Question: What is the assessed value of the property as noted in the document?
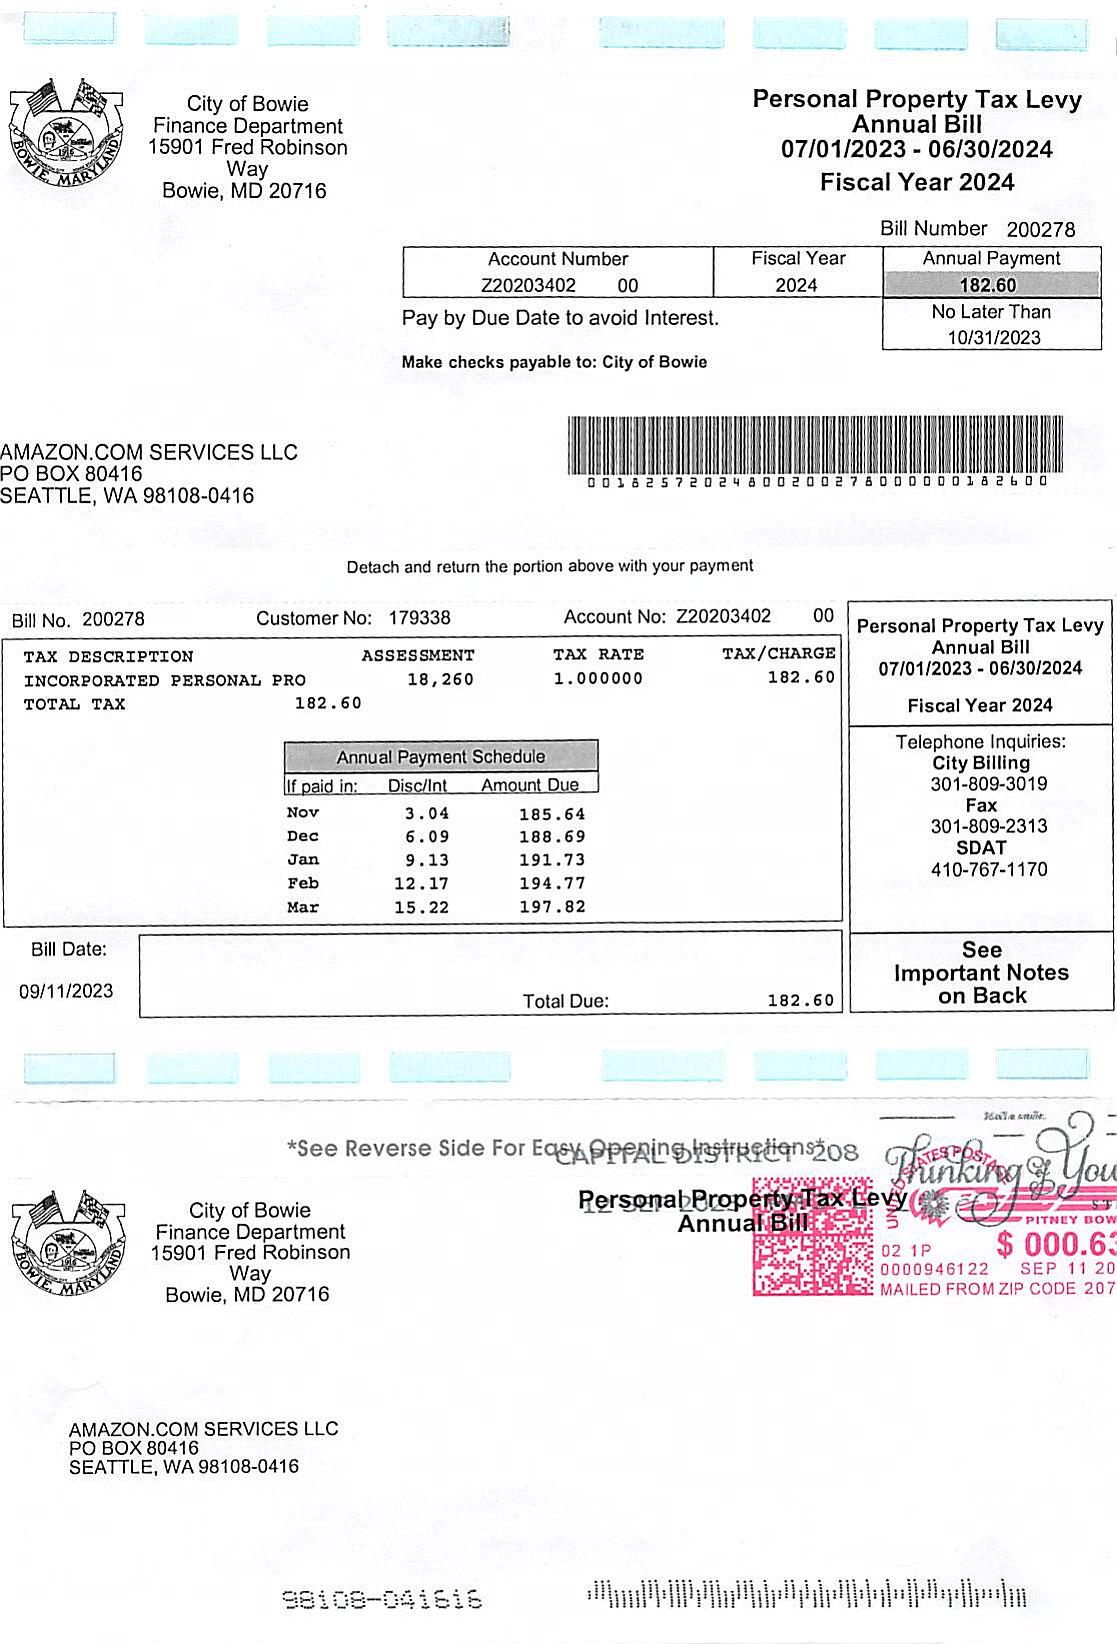
Answer: "18,260"